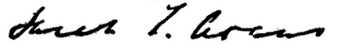
Signature of: sarah fuller flower adams